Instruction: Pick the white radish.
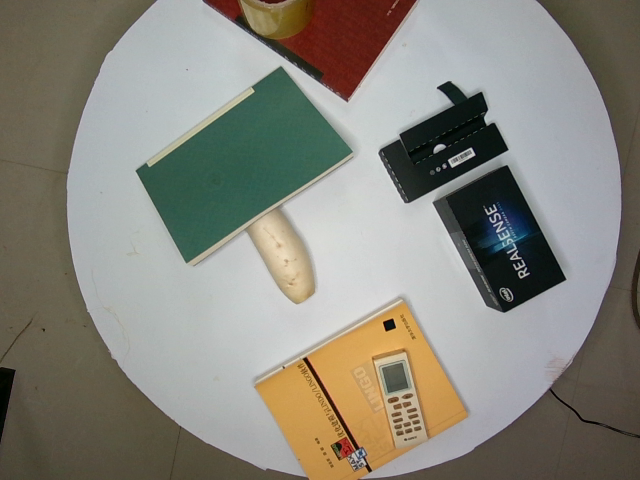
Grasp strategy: vertical